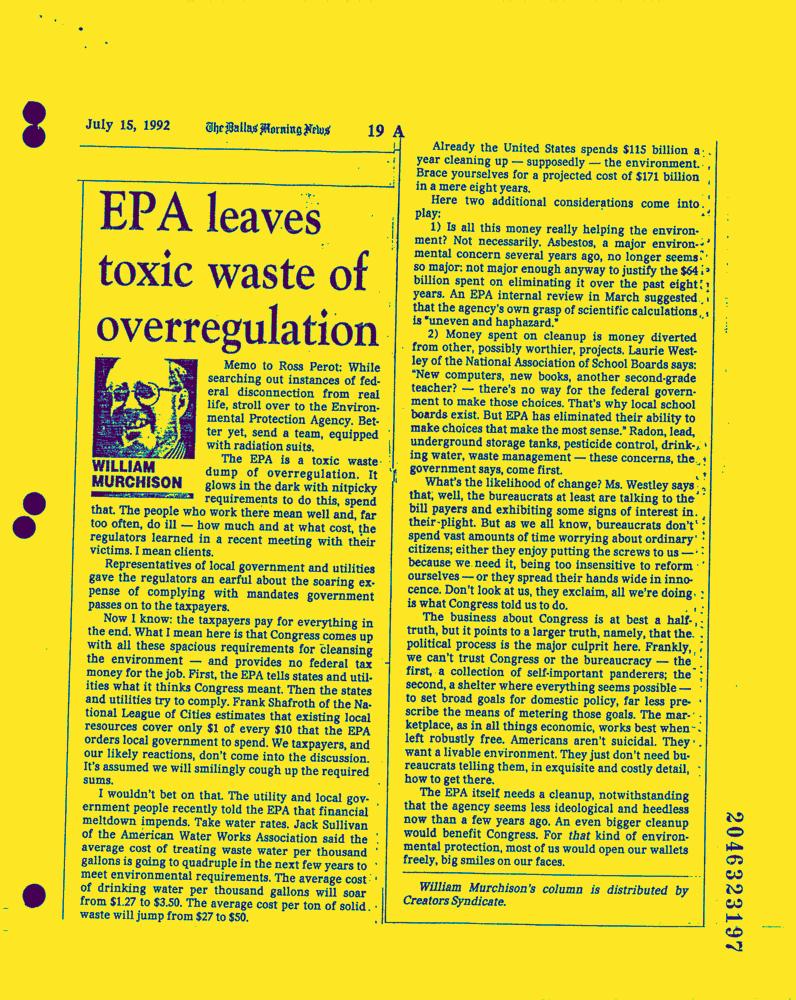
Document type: News-Article